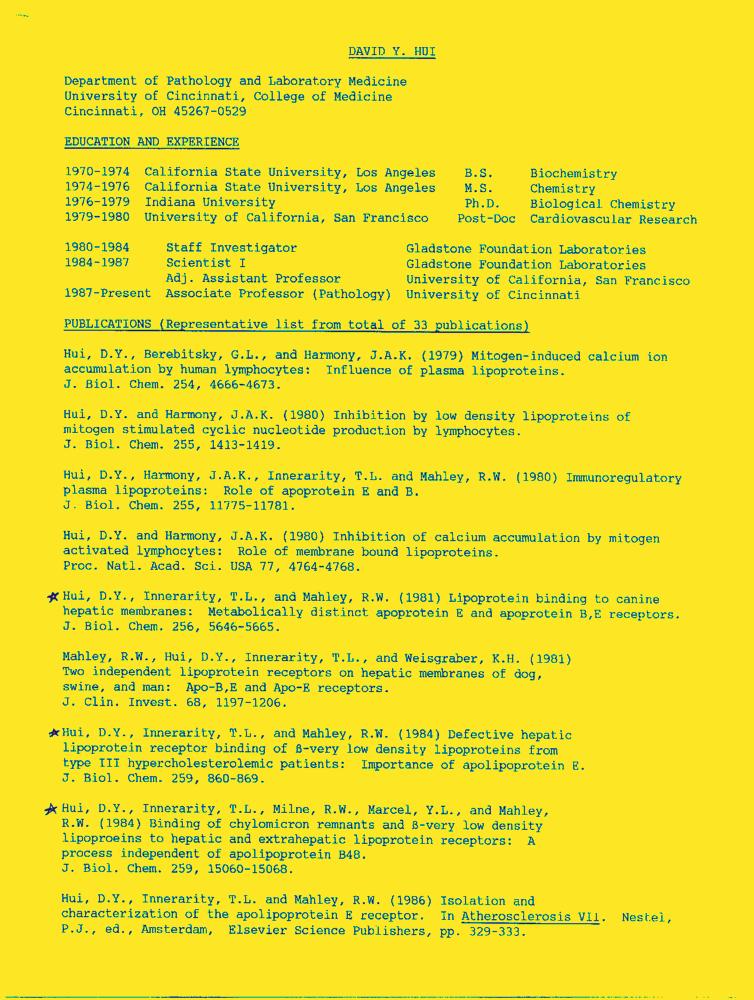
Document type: Resume-Doc